Question: What jurisdiction, city, or county is the document associated with?
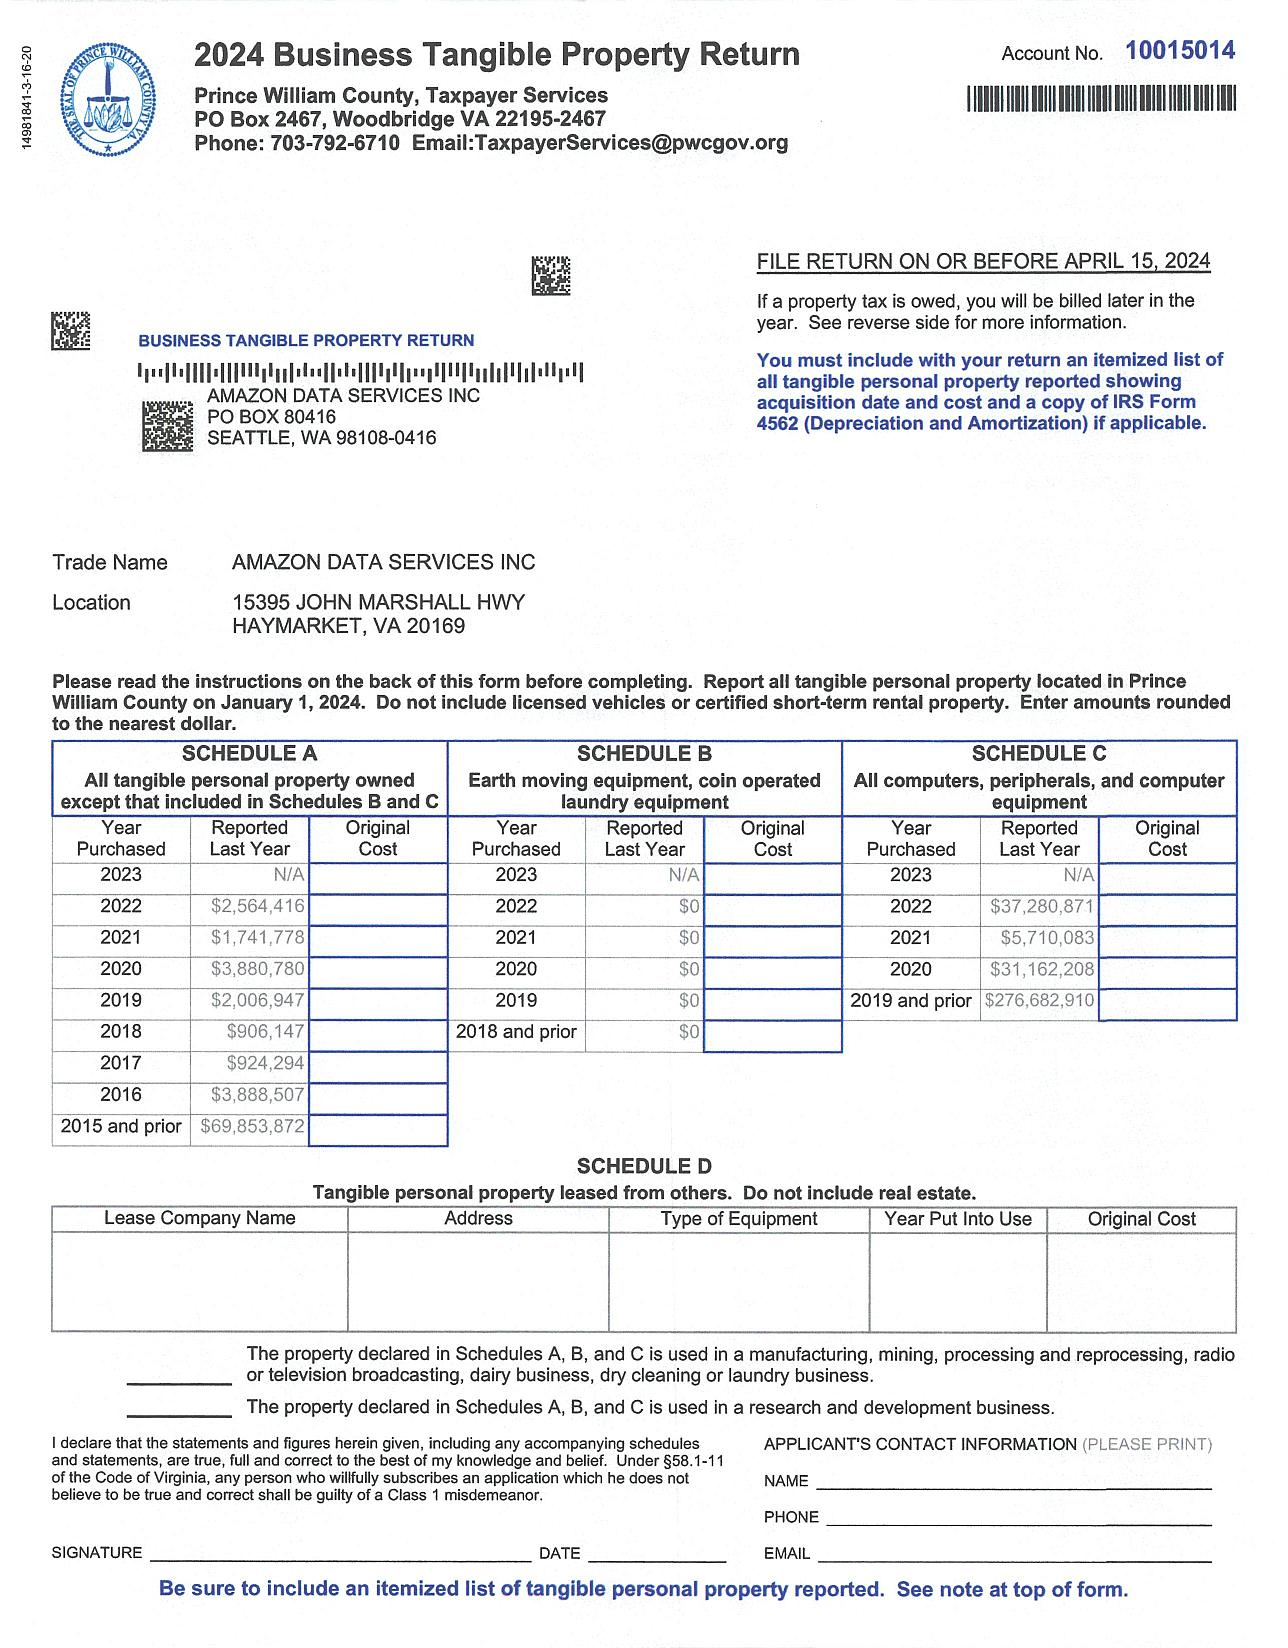
Answer: "Prince William County"